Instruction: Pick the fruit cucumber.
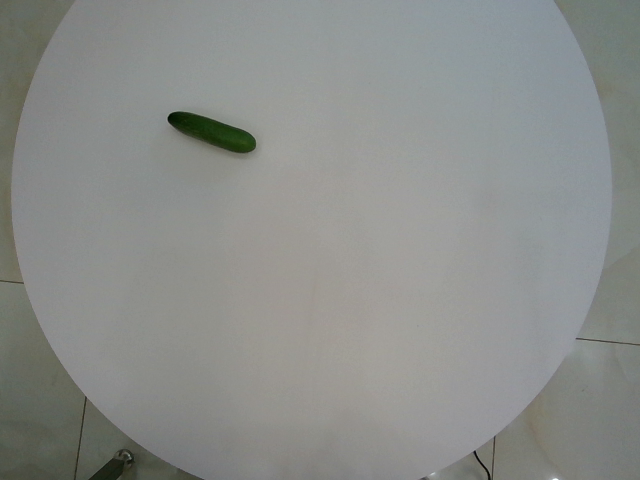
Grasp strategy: vertical